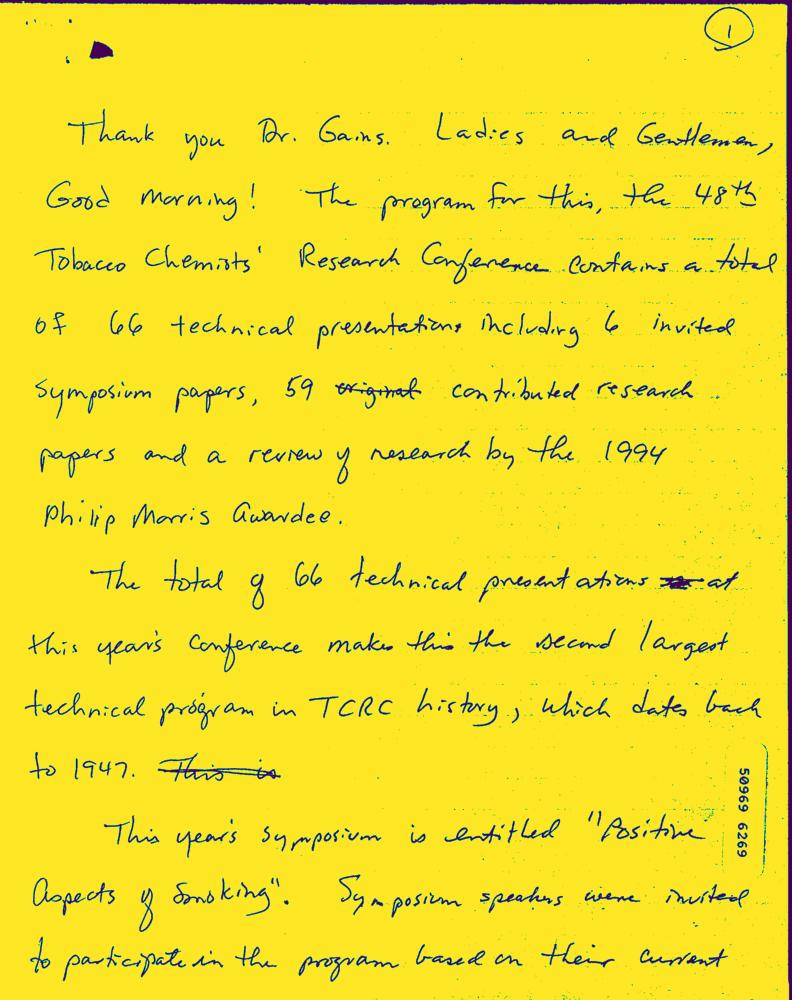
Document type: Hand-Written